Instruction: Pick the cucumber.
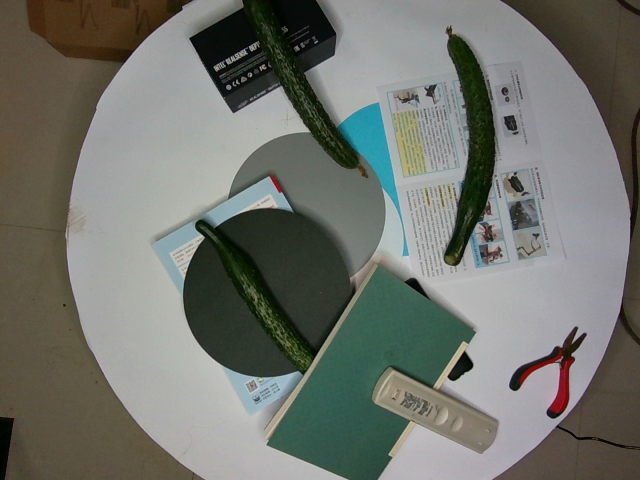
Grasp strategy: vertical